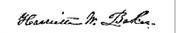
Signature of: harriette newell woods baker